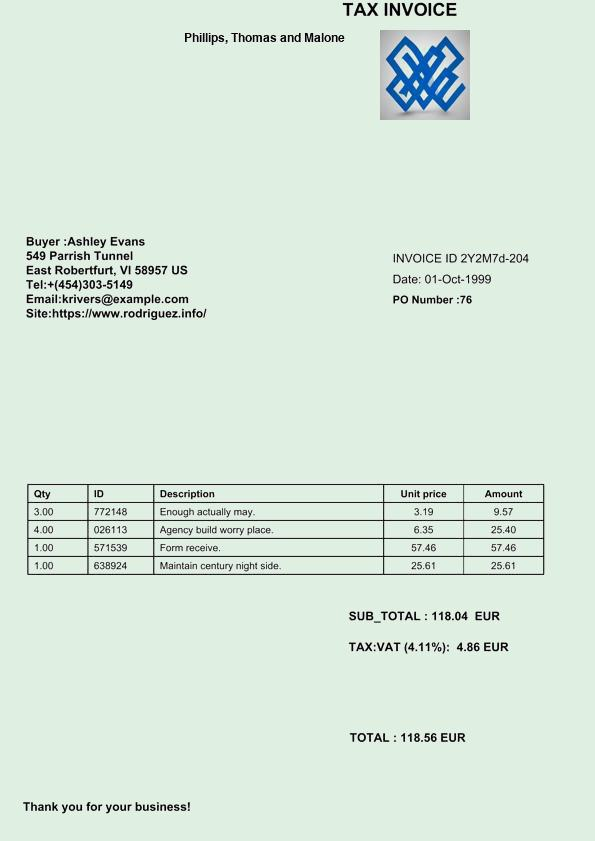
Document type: Invoice